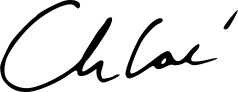
Signature of: chloe zhao